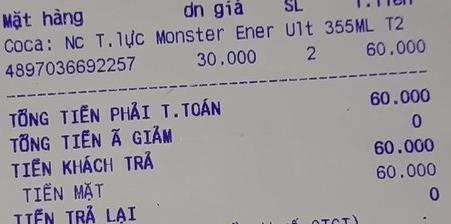
<table>
<tr>
<th>Mặt hàng</th>
<th>đn giá</th>
<th>SL</th>
<th>T.tien</th>
</tr>
<tr>
<td>Coca: Nc T.lực Monster Ener Ult 355ML T2 4897036692257</td>
<td>30.000</td>
<td>2</td>
<td>60.000</td>
</tr>
</table>

TỔNG TIỀN PHẢI T.TOÁN 60.000
TỔNG TIỀN Ã GIẢM 0
TIỀN KHÁCH TRẢ 60.000
TIỀN MẶT 60.000
TIỀN TRẢ LẠI 0